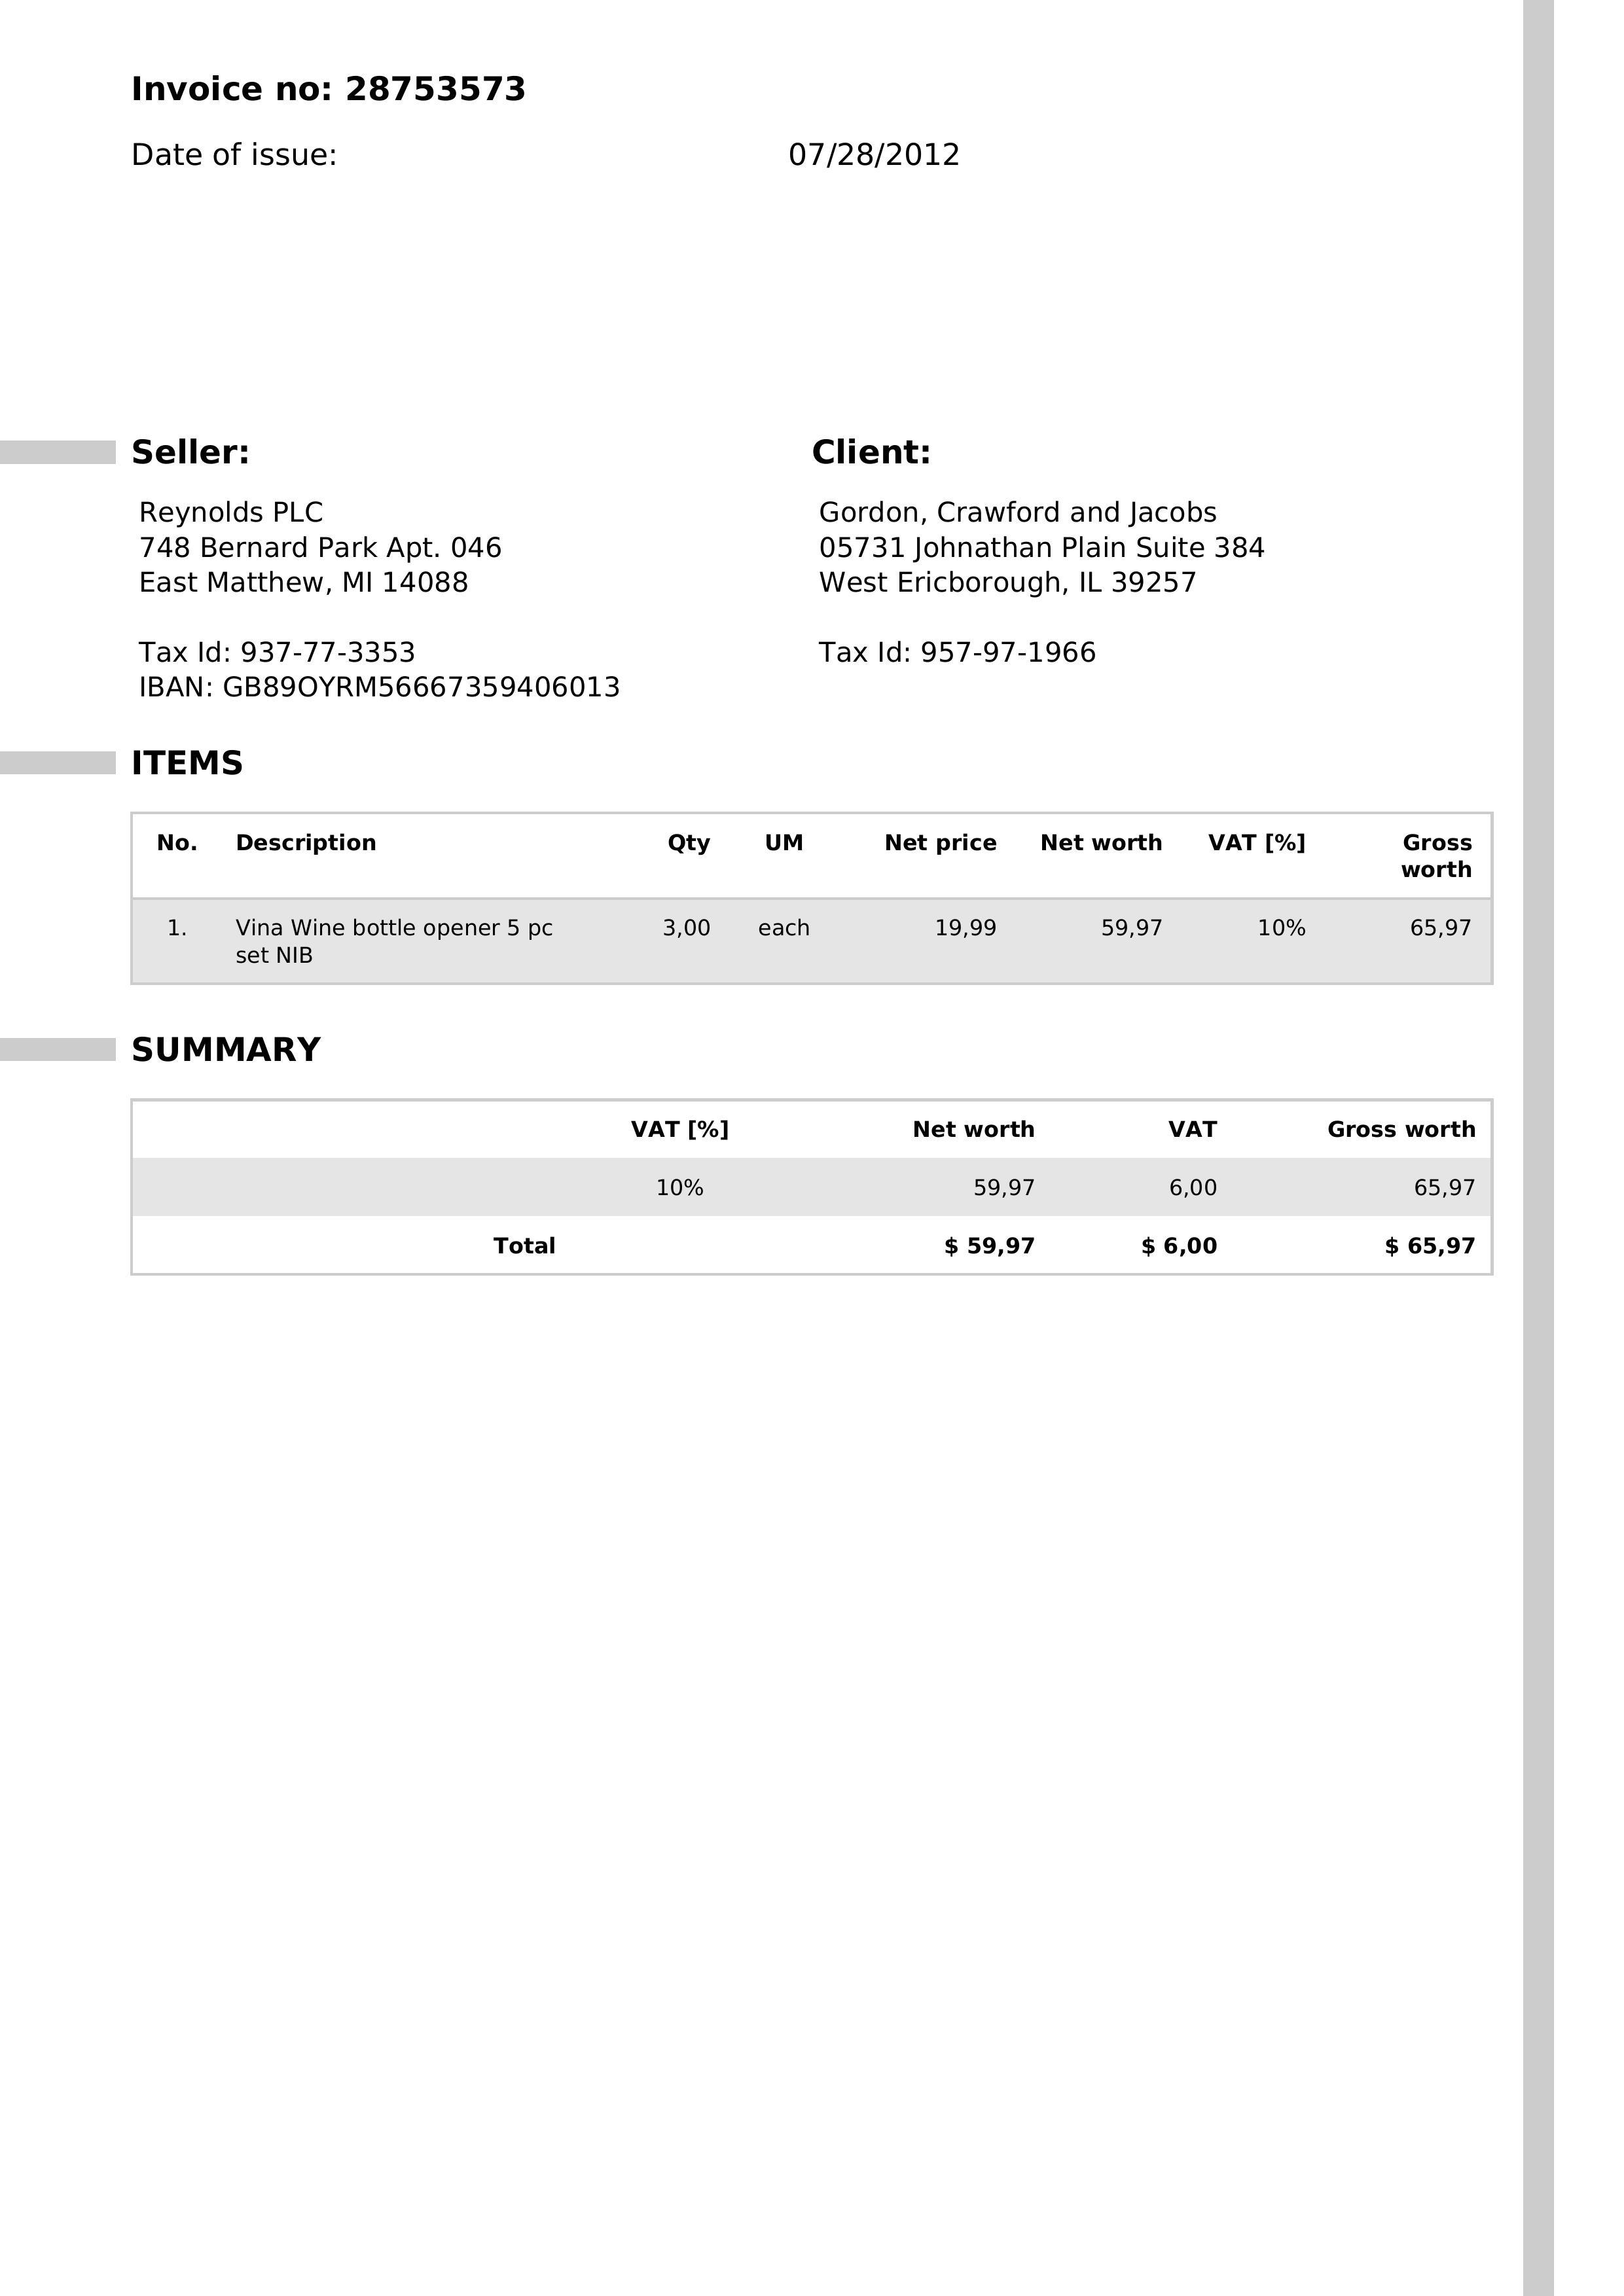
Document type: Invoice